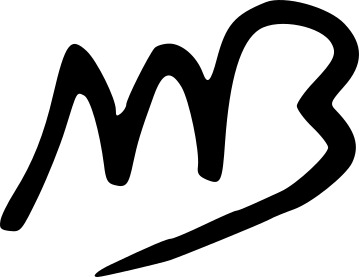
Signature of: mrbeast